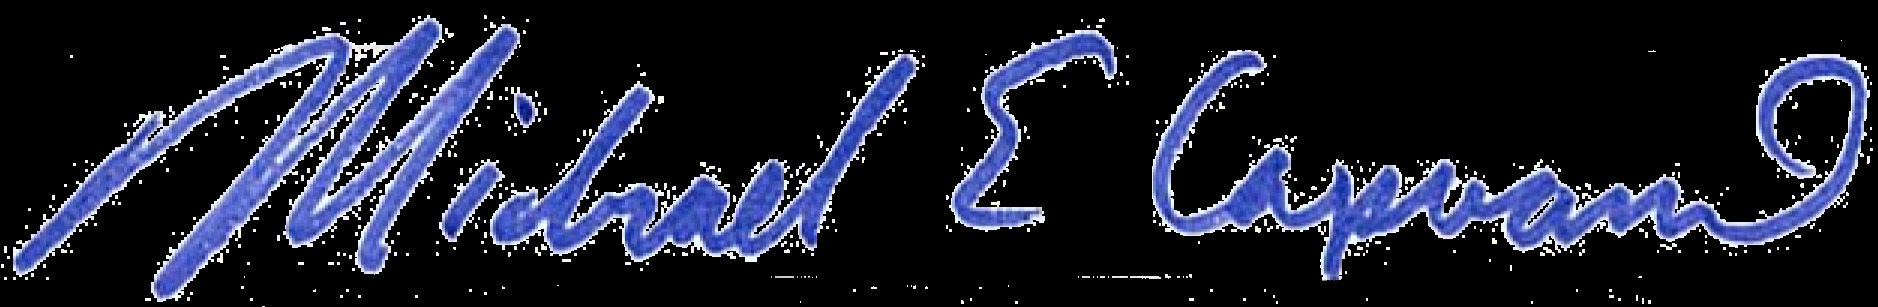
Signature of: mike capuano